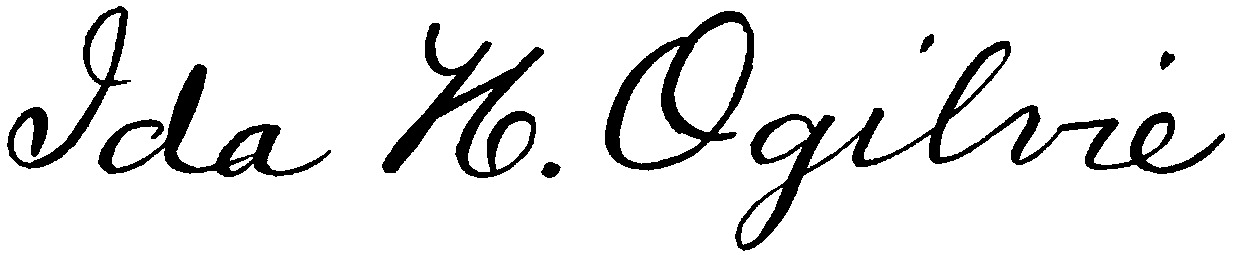
Signature of: ida helen ogilvie